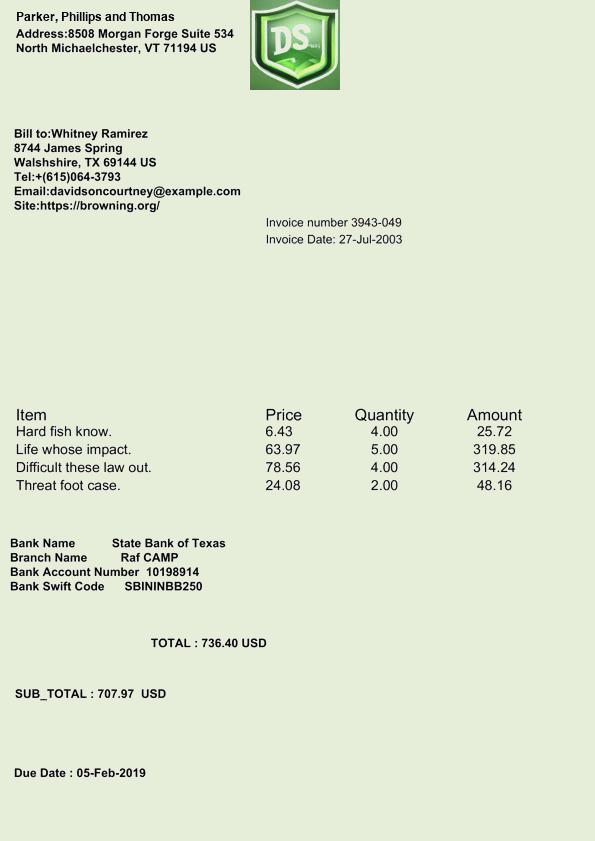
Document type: Invoice